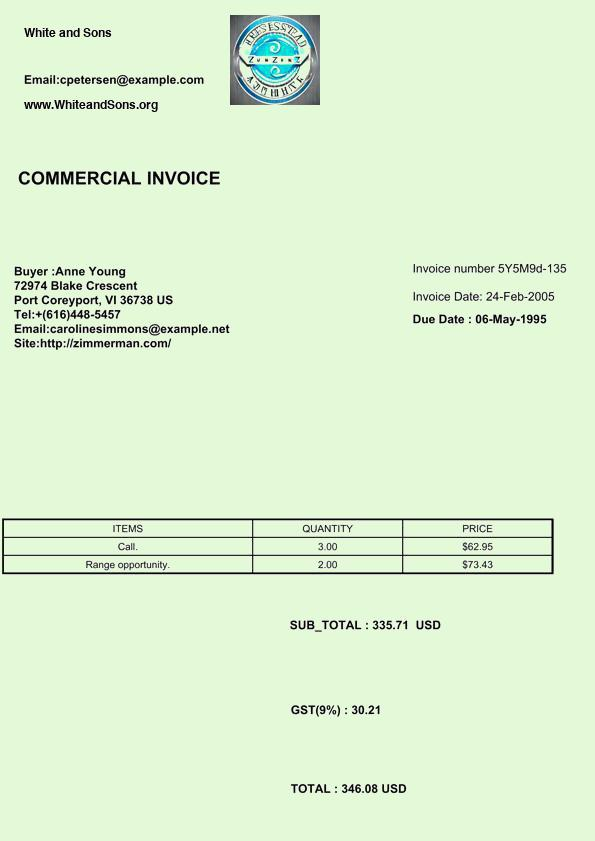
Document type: Invoice